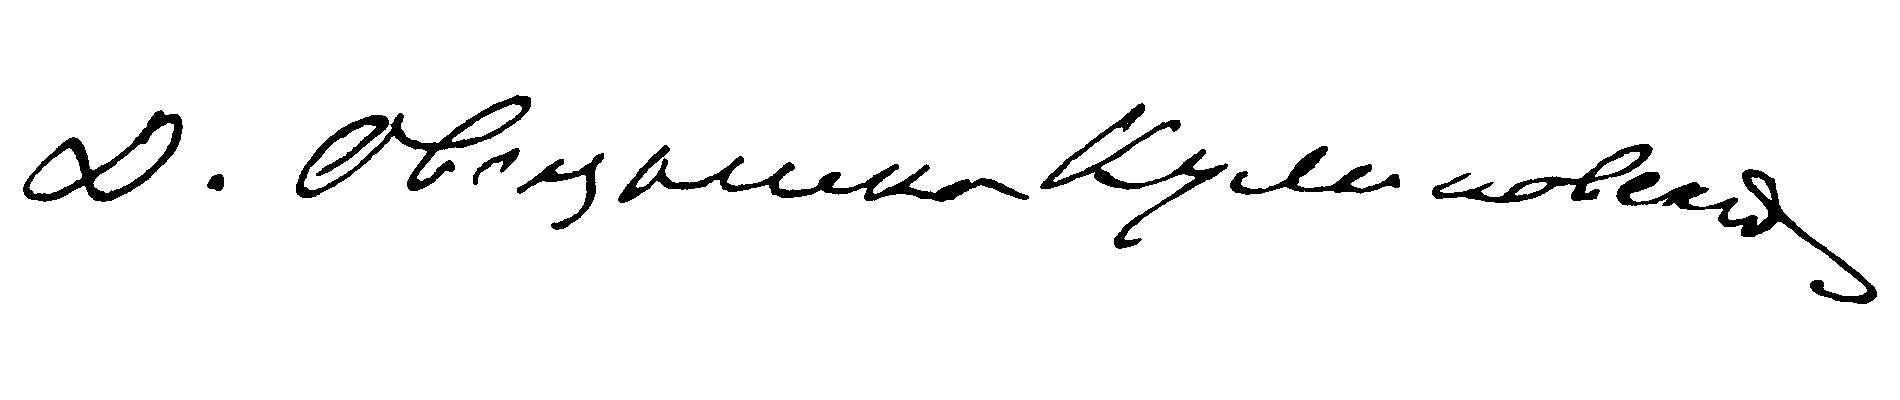
Signature of: dmitry ovsyaniko kulikovsky